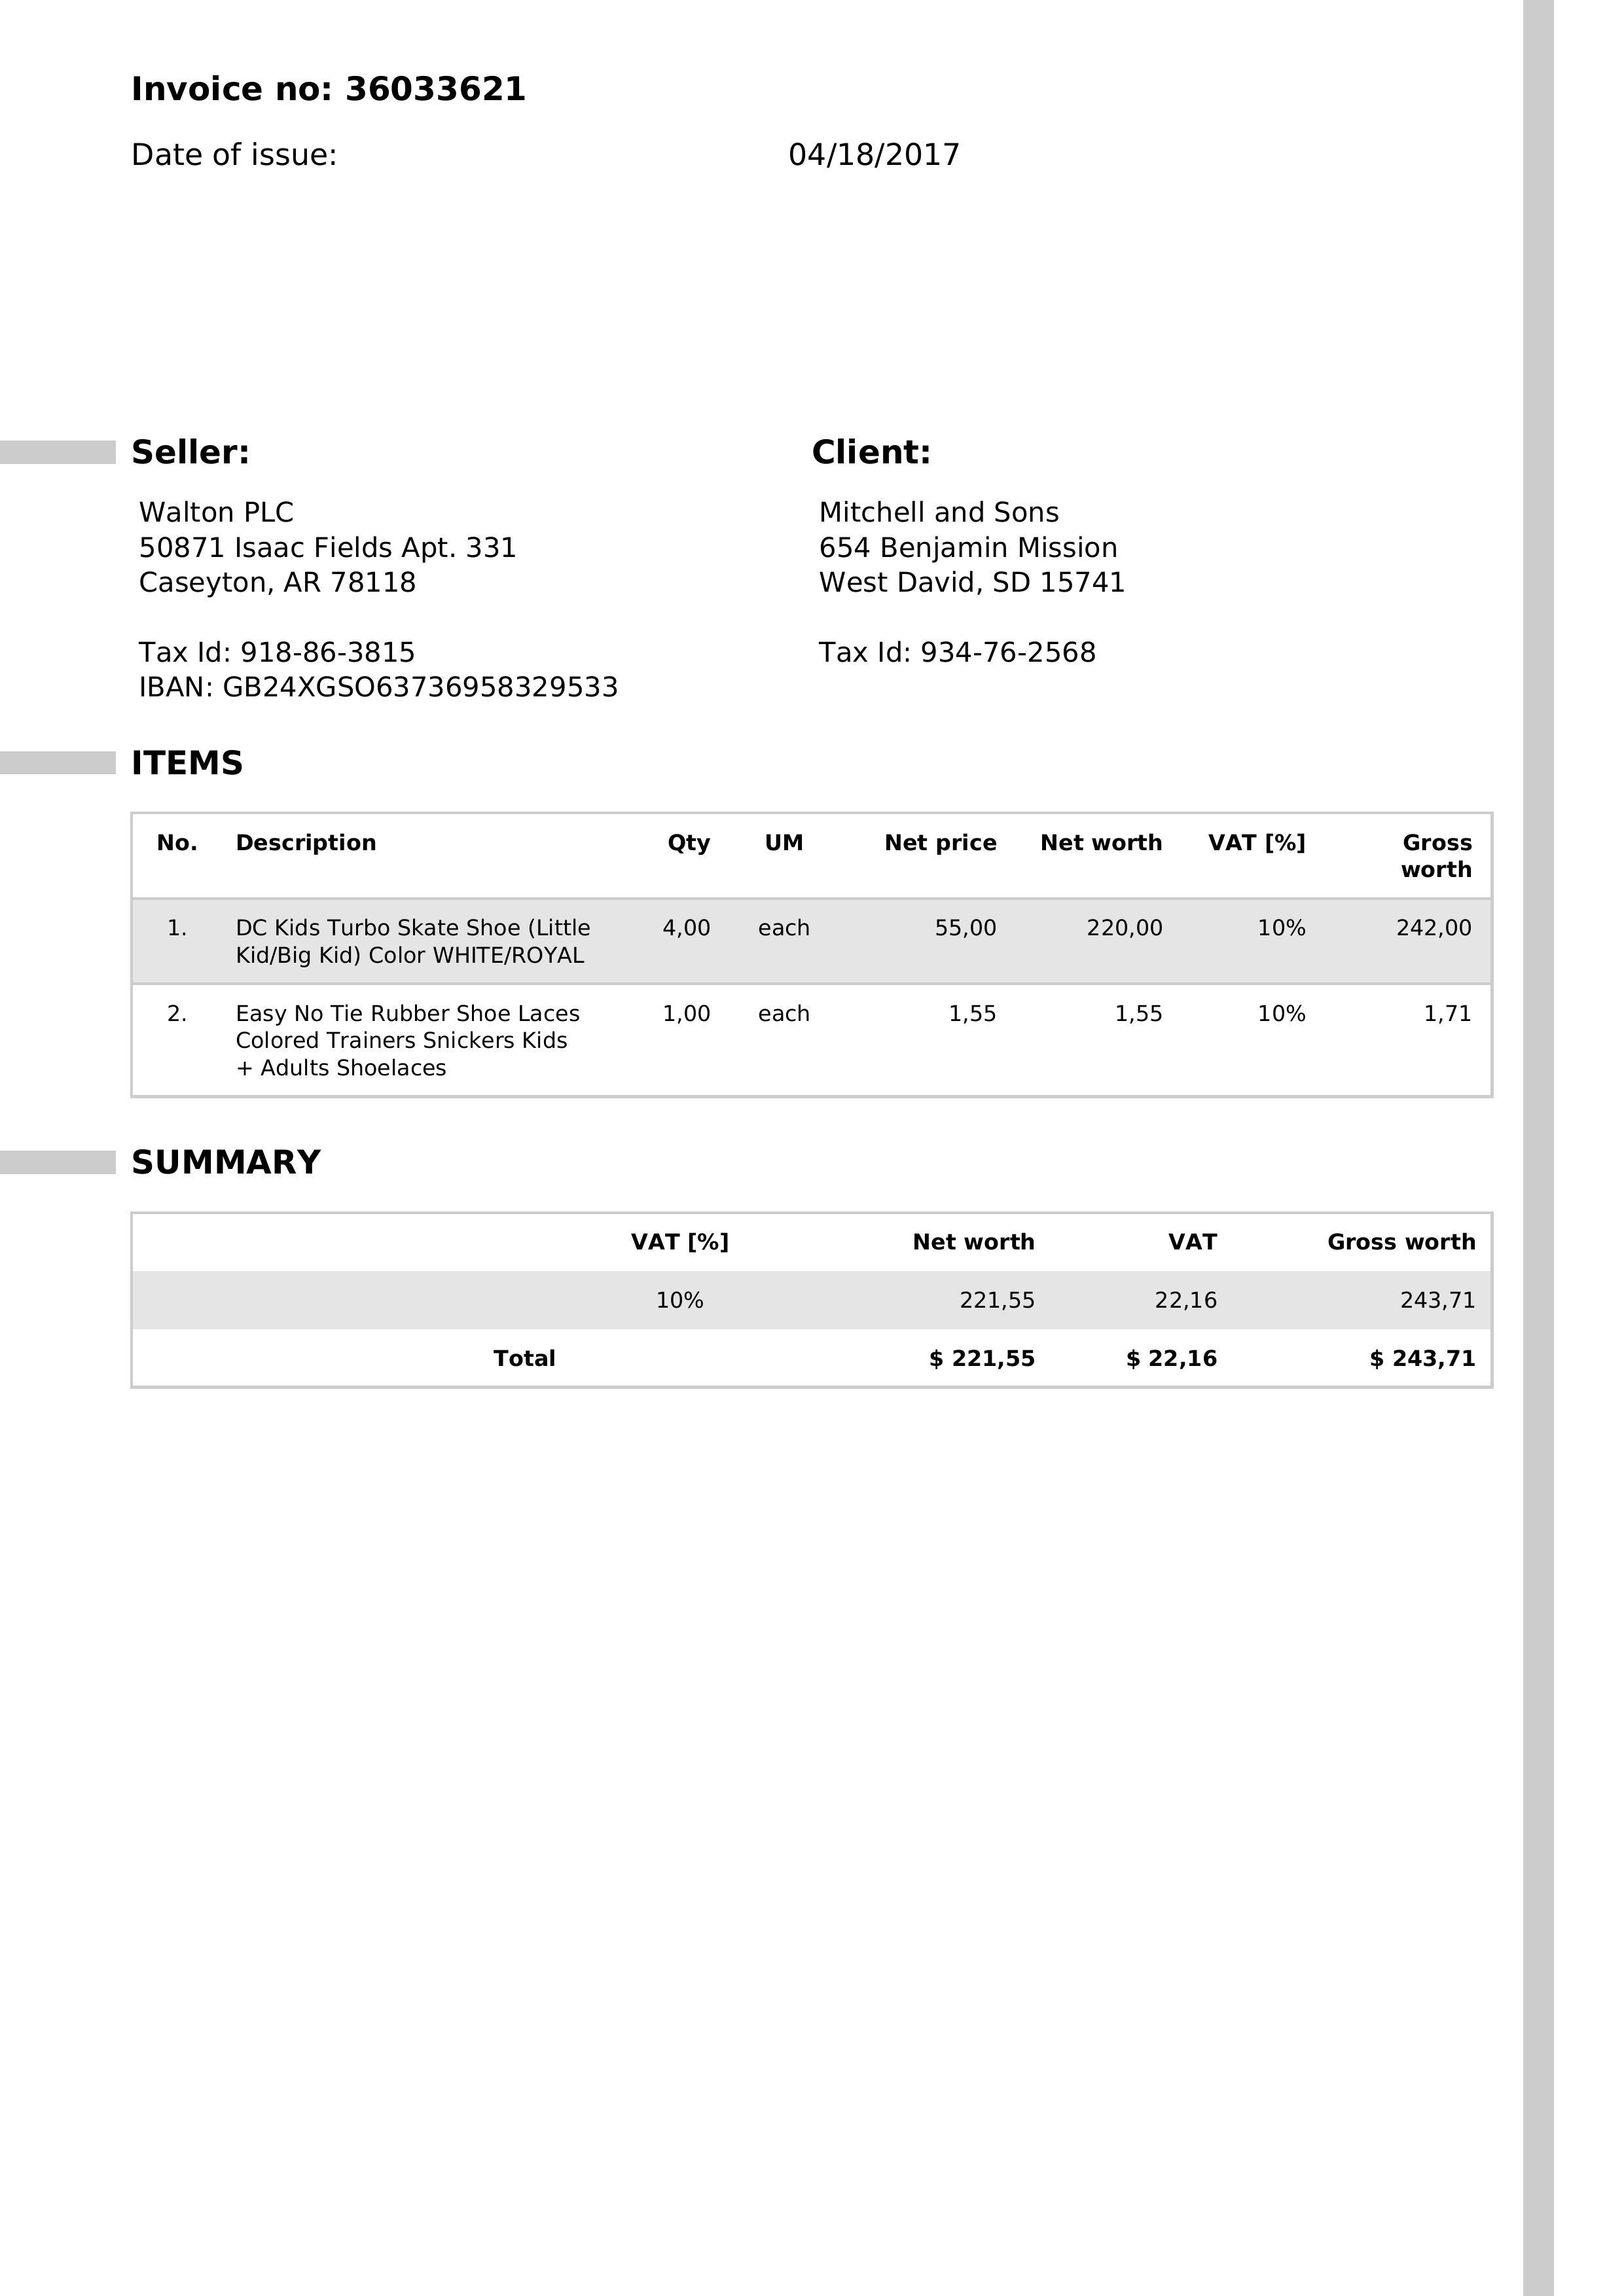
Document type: Invoice